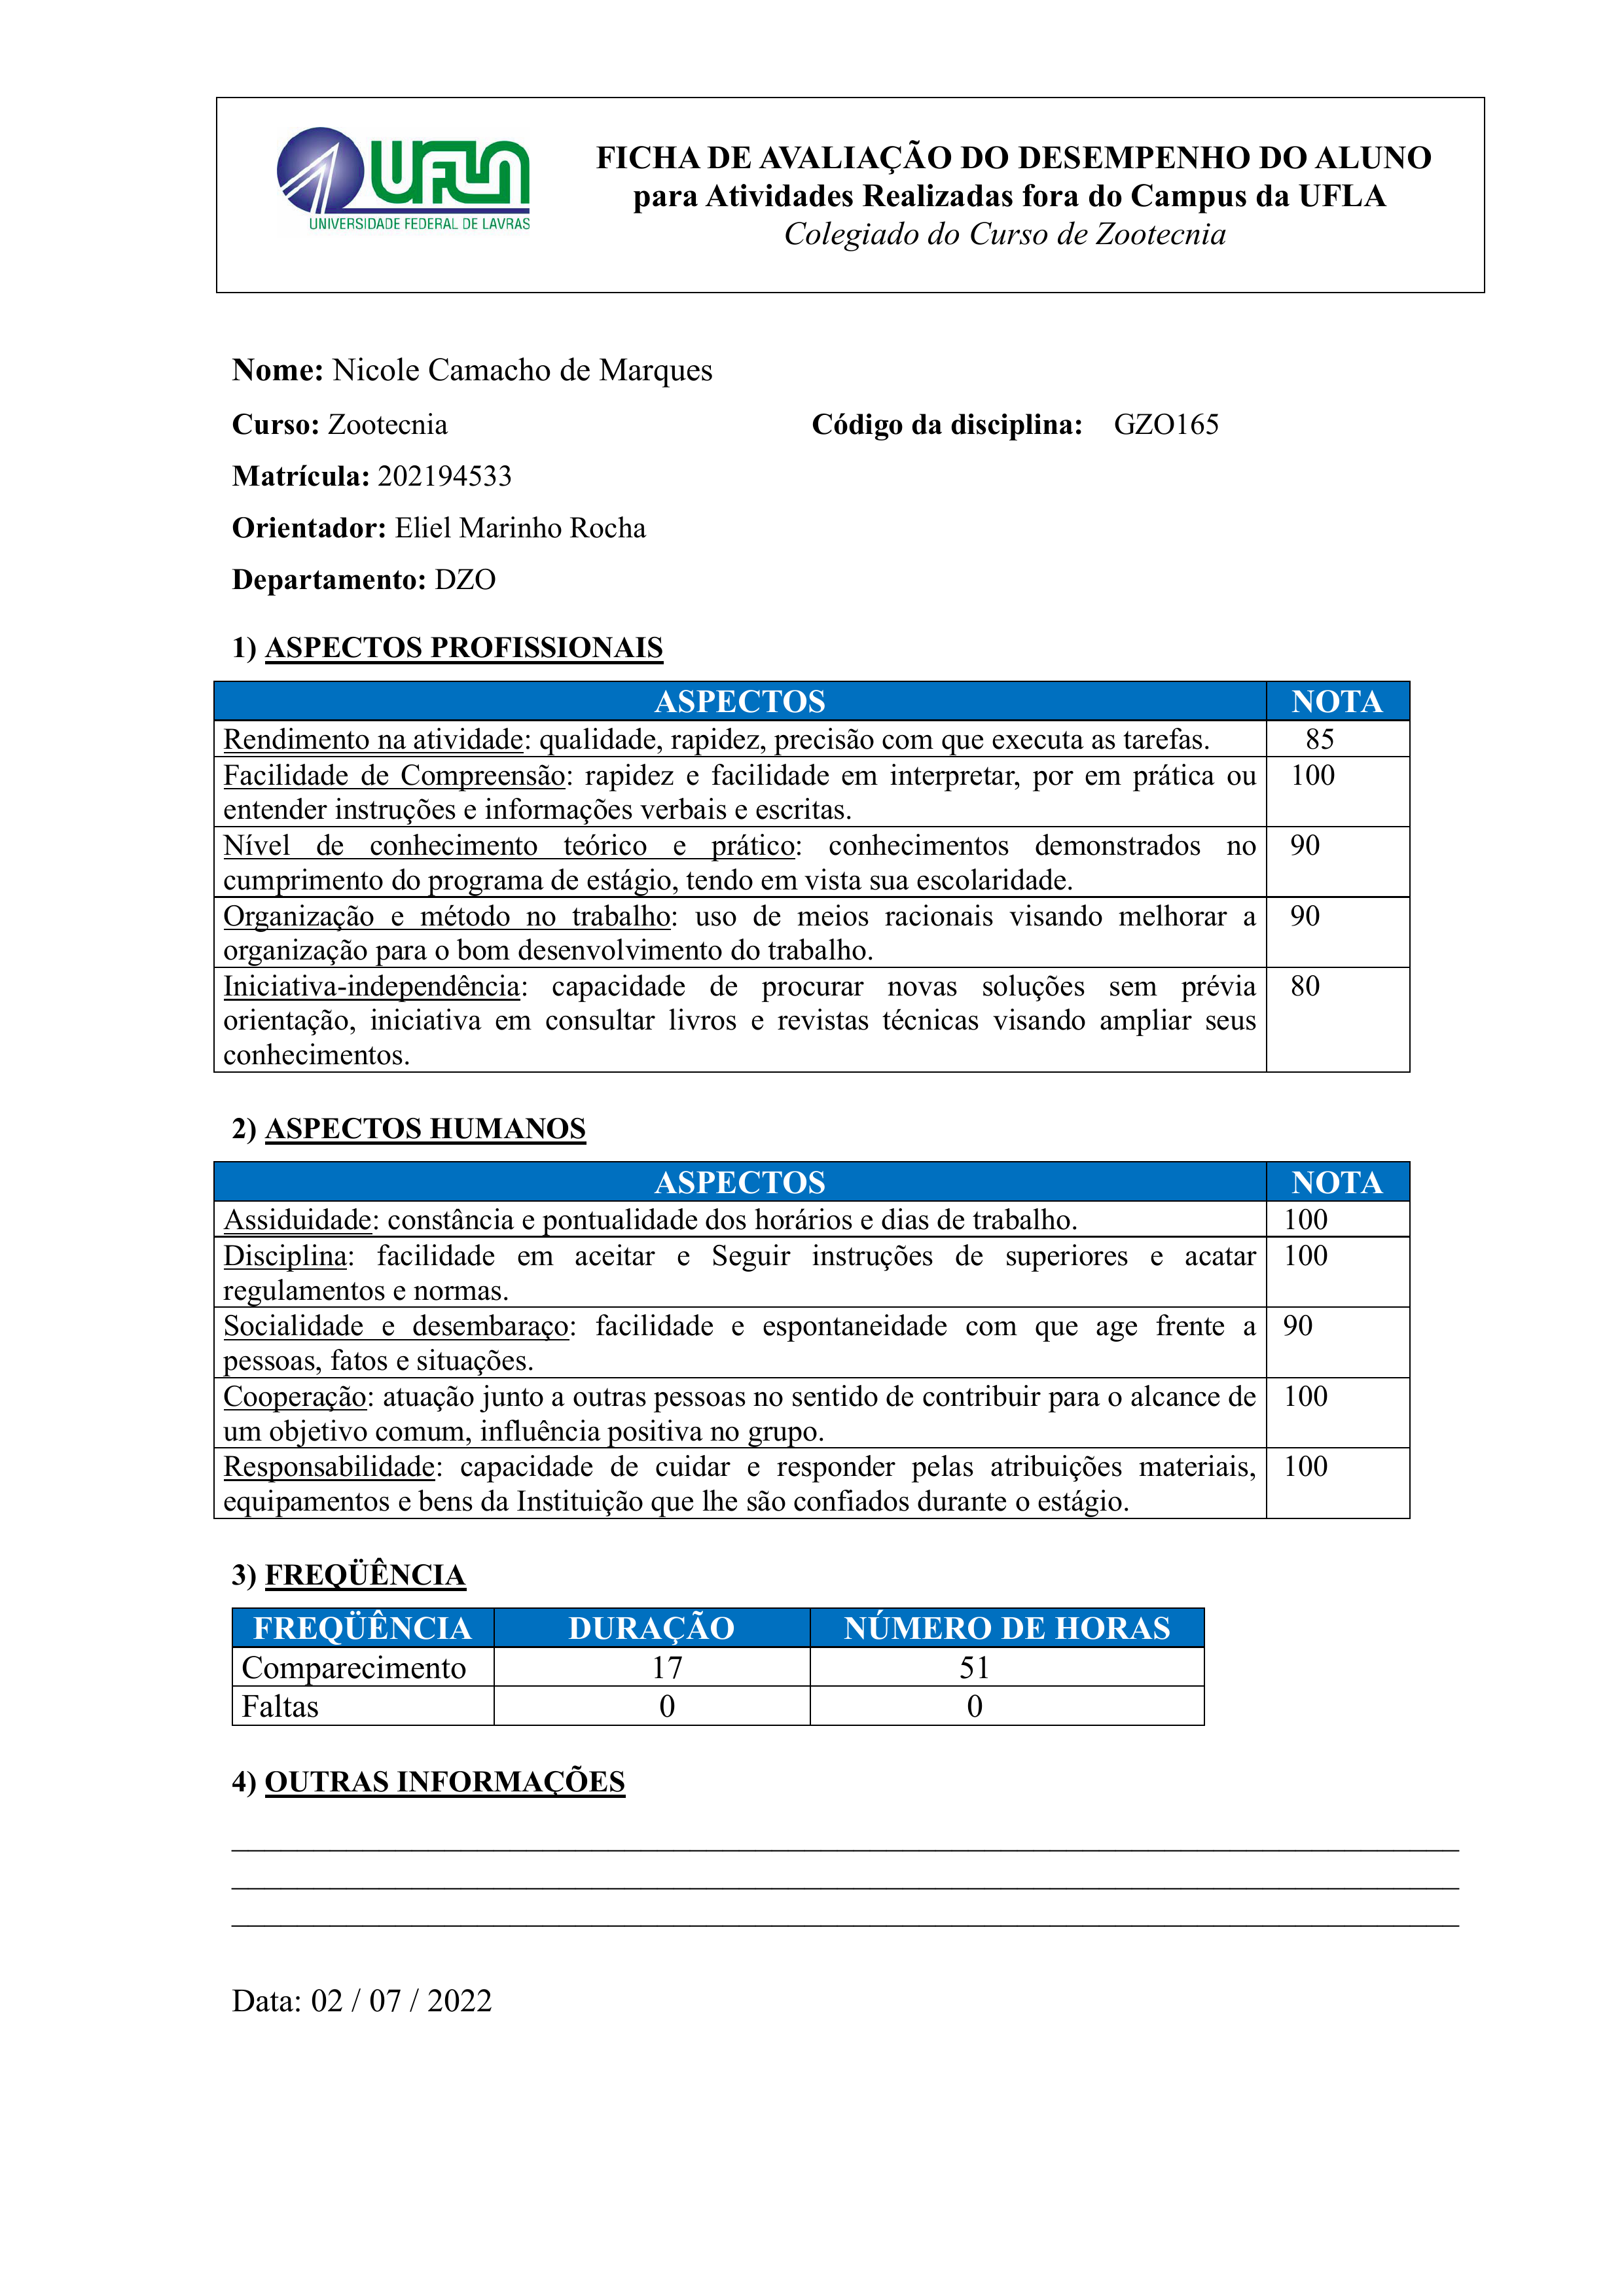
FICHA DE AVALIAÇÃO DO DESEMPENHO DO ALUNO para Atividades Realizadas fora do Campus da UFLA
UFLA
UNIVERSIDADE FEDERAL DE LAVRAS
Colegiado do Curso de Zootecnia
Nome:
Nicole Camacho de Marques
Código da disciplina:
GZ0165
Curso:
Zootecnia
Matrícula:
202194533
Orientador:
Eliel Marinho Rocha
Departamento:
DZO
1) ASPECTOS PROFISSIONAIS
ASPECTOS
Rendimento na atividade: qualidade, rapidez, precisão com que executa as tarefas.
85
Facilidade de Compreensão: rapidez e facilidade em interpretar, por em prática ou entender instruções e informações verbais e escritas.
100
Nível de conhecimento teórico e prático: conhecimentos demonstrados no cumprimento do programa de estágio, tendo em vista sua escolaridade.
90
Organização e método no trabalho: uso de meios racionais visando melhorar a organização para o bom desenvolvimento do trabalho.
90
Iniciativa-independência: capacidade de procurar novas soluções sem prévia orientação, iniciativa em consultar livros e revistas técnicas visando ampliar seus conhecimentos.
80
NOTA
2) ASPECTOS HUMANOS
ASPECTOS
Assiduidade: constância e pontualidade dos horários e dias de trabalho.
100
Disciplina: facilidade em aceitar e Seguir instruções de superiores e acatar regulamentos e normas.
100
Socialidade e desembaraço: facilidade e espontaneidade com que age frente a pessoas, fatos e situações.
90
Cooperação: atuação junto a outras pessoas no sentido de contribuir para o alcance de um objetivo comum, influéncia positiva no grupo.
100
Responsabilidade: capacidade de cuidar e responder pelas atribuições materiais, equipamentos e bens da Instituição que lhe são confiados durante o estagio.
100
NOTA
3) FREQUÊNCIA
NÚMERO DE HORAS
51
0
DURAÇÃO
17
0
FREQÜÊNCIA
Comparecimento
Faltas
4) OUTRAS INFORMAÇÕES
Data:
02/07/2022